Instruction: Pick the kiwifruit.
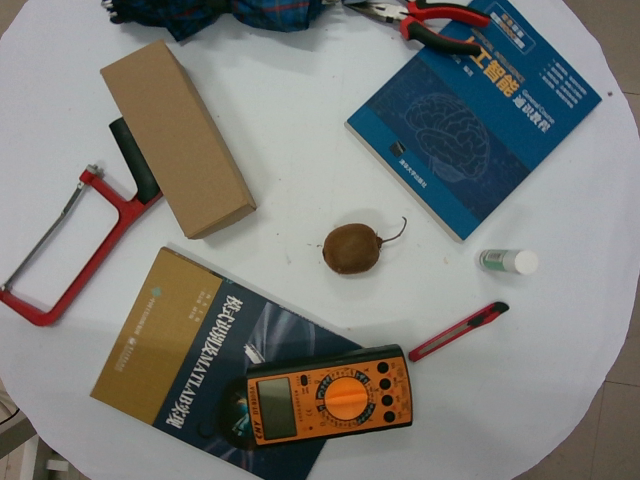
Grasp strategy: vertical